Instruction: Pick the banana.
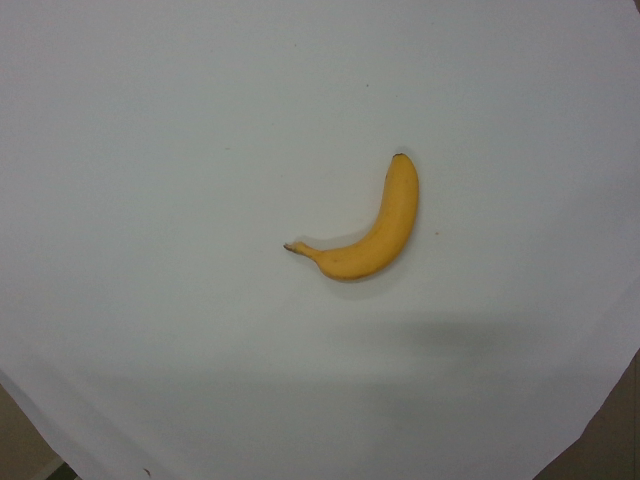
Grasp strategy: vertical